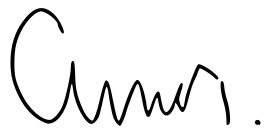
Signature of: erik derycke